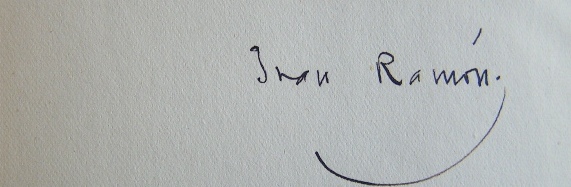
Signature of: juan ramón jiménez